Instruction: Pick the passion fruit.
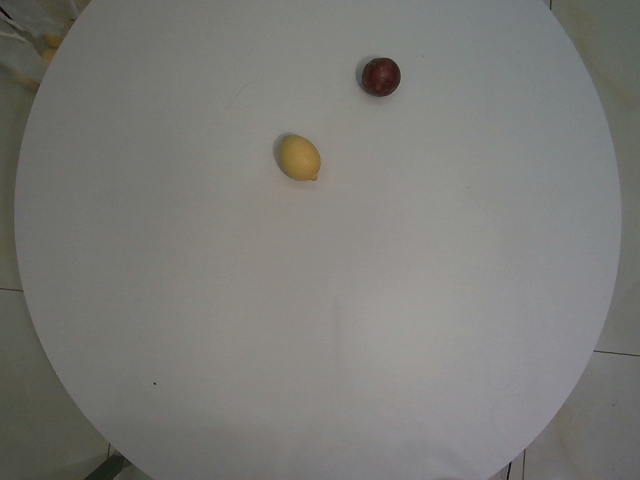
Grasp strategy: vertical